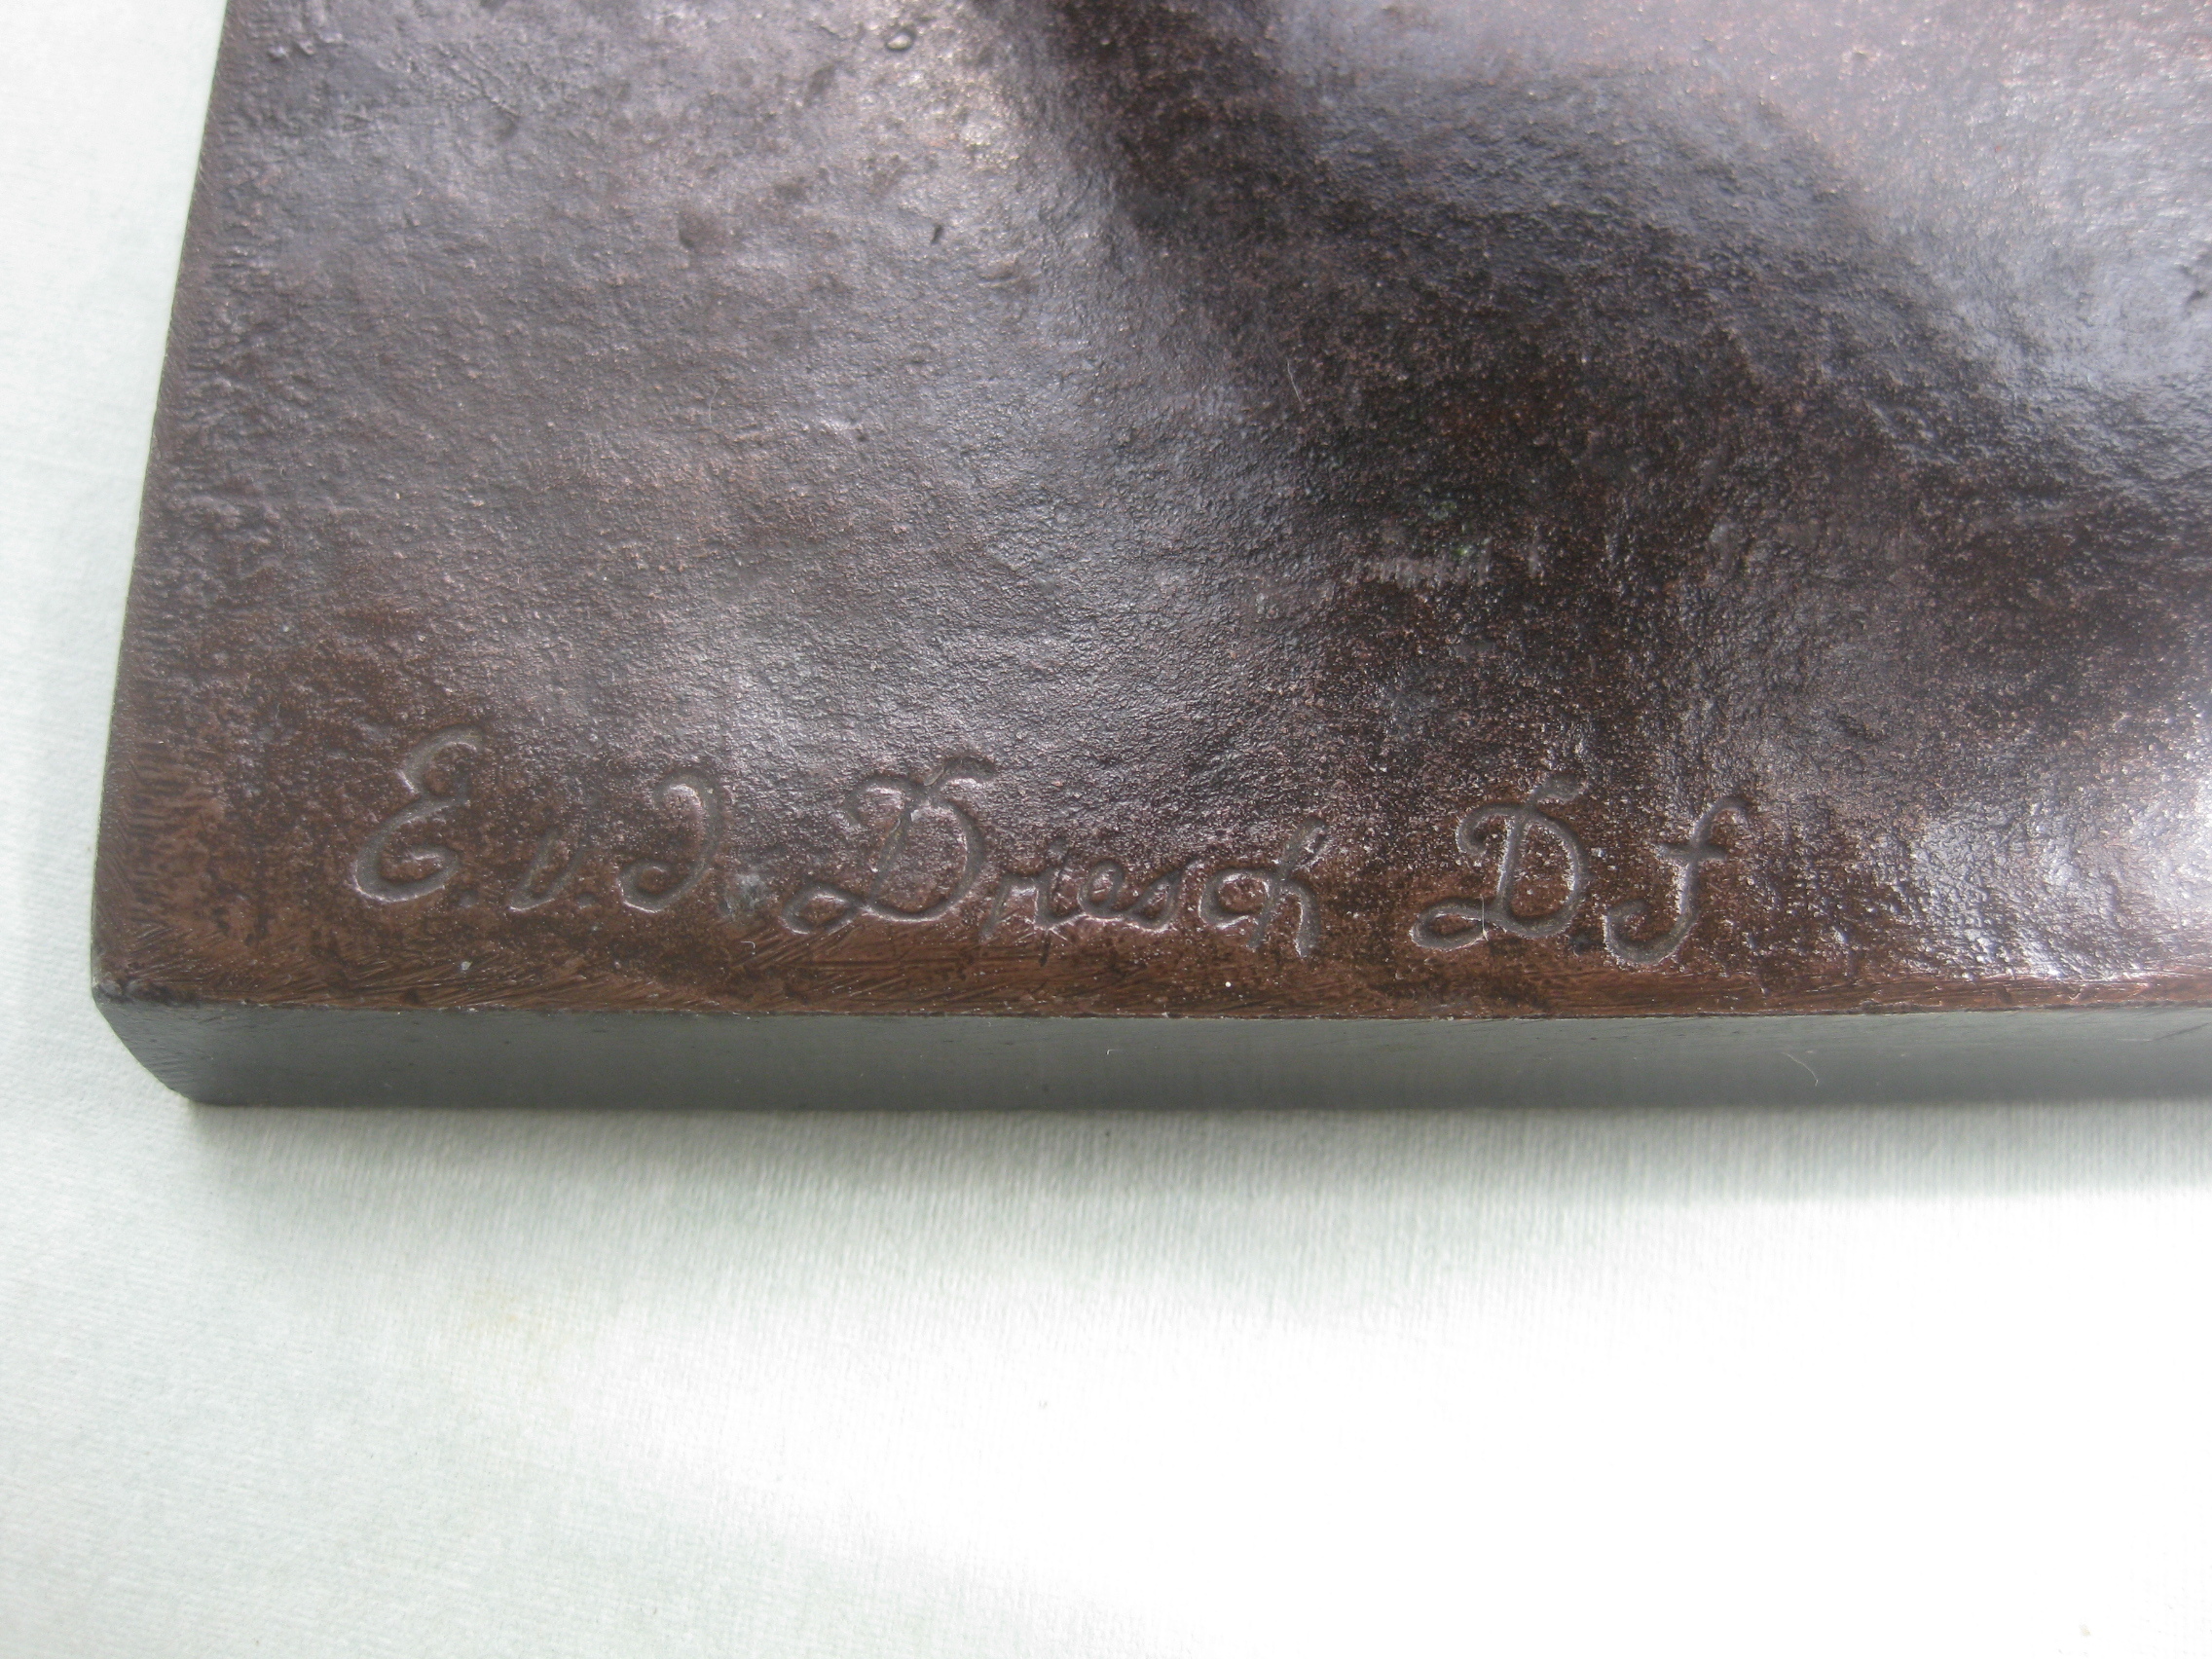
Signature of: erich van den driesch